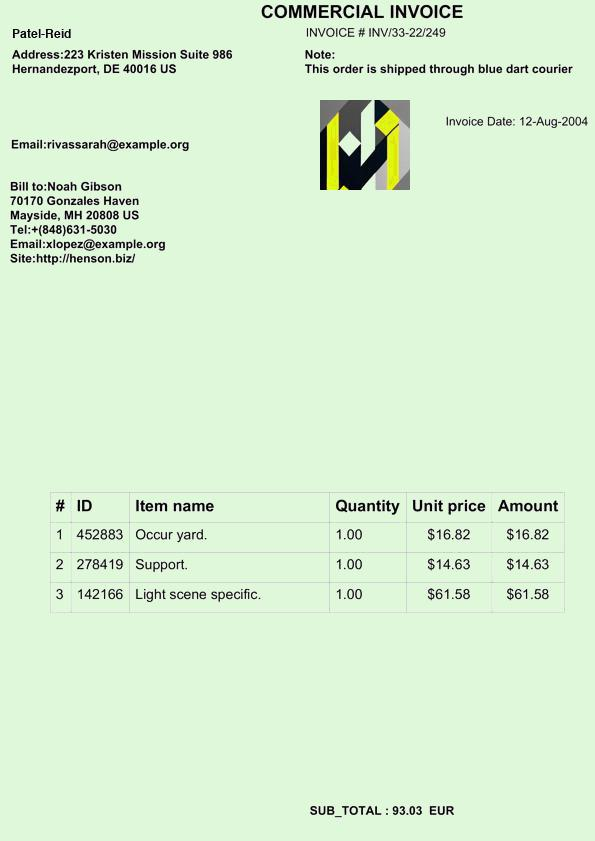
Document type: Invoice